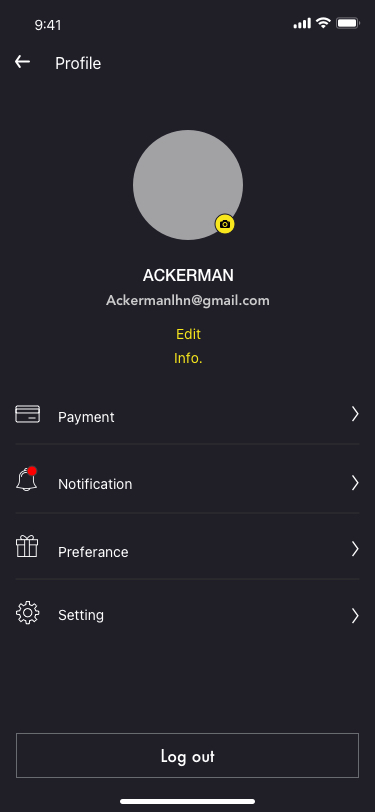
Text in this UI design:
Notification
Preferance
Setting
Payment
Edit Info.
Ackermanlhn@gmail.com
ACKERMAN
9:41
Profile
Log out